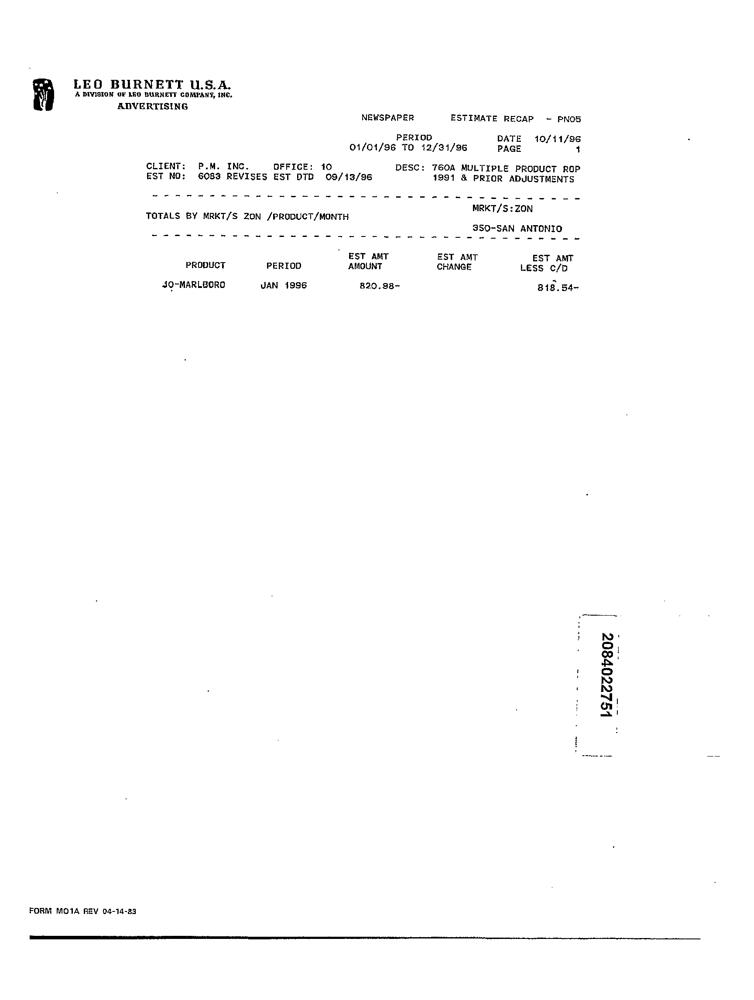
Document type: Invoice